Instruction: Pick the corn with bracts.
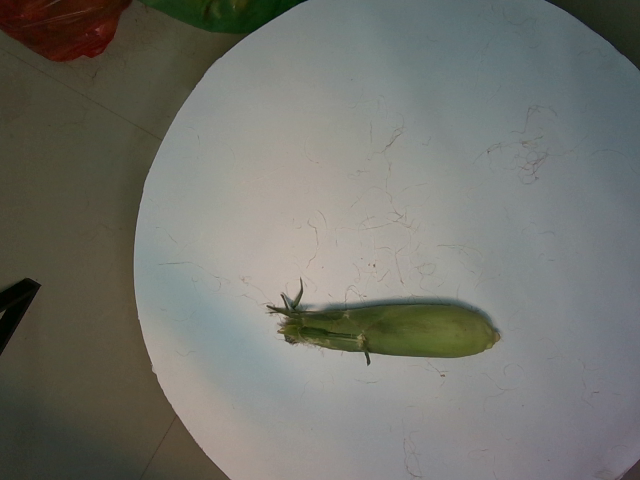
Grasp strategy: vertical